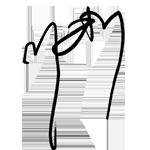
Signature of: natalia jiménez